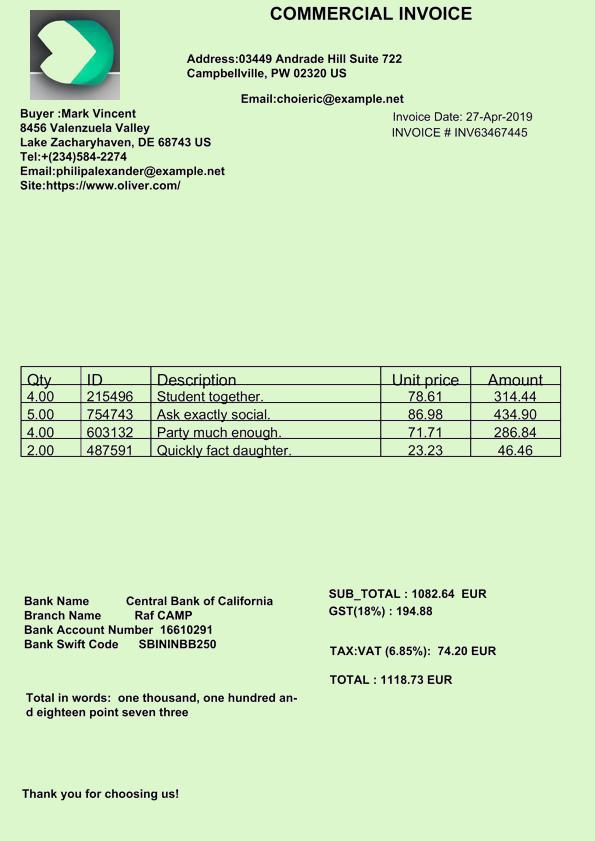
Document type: Invoice